Question: What jurisdiction, city, or county is the document associated with?
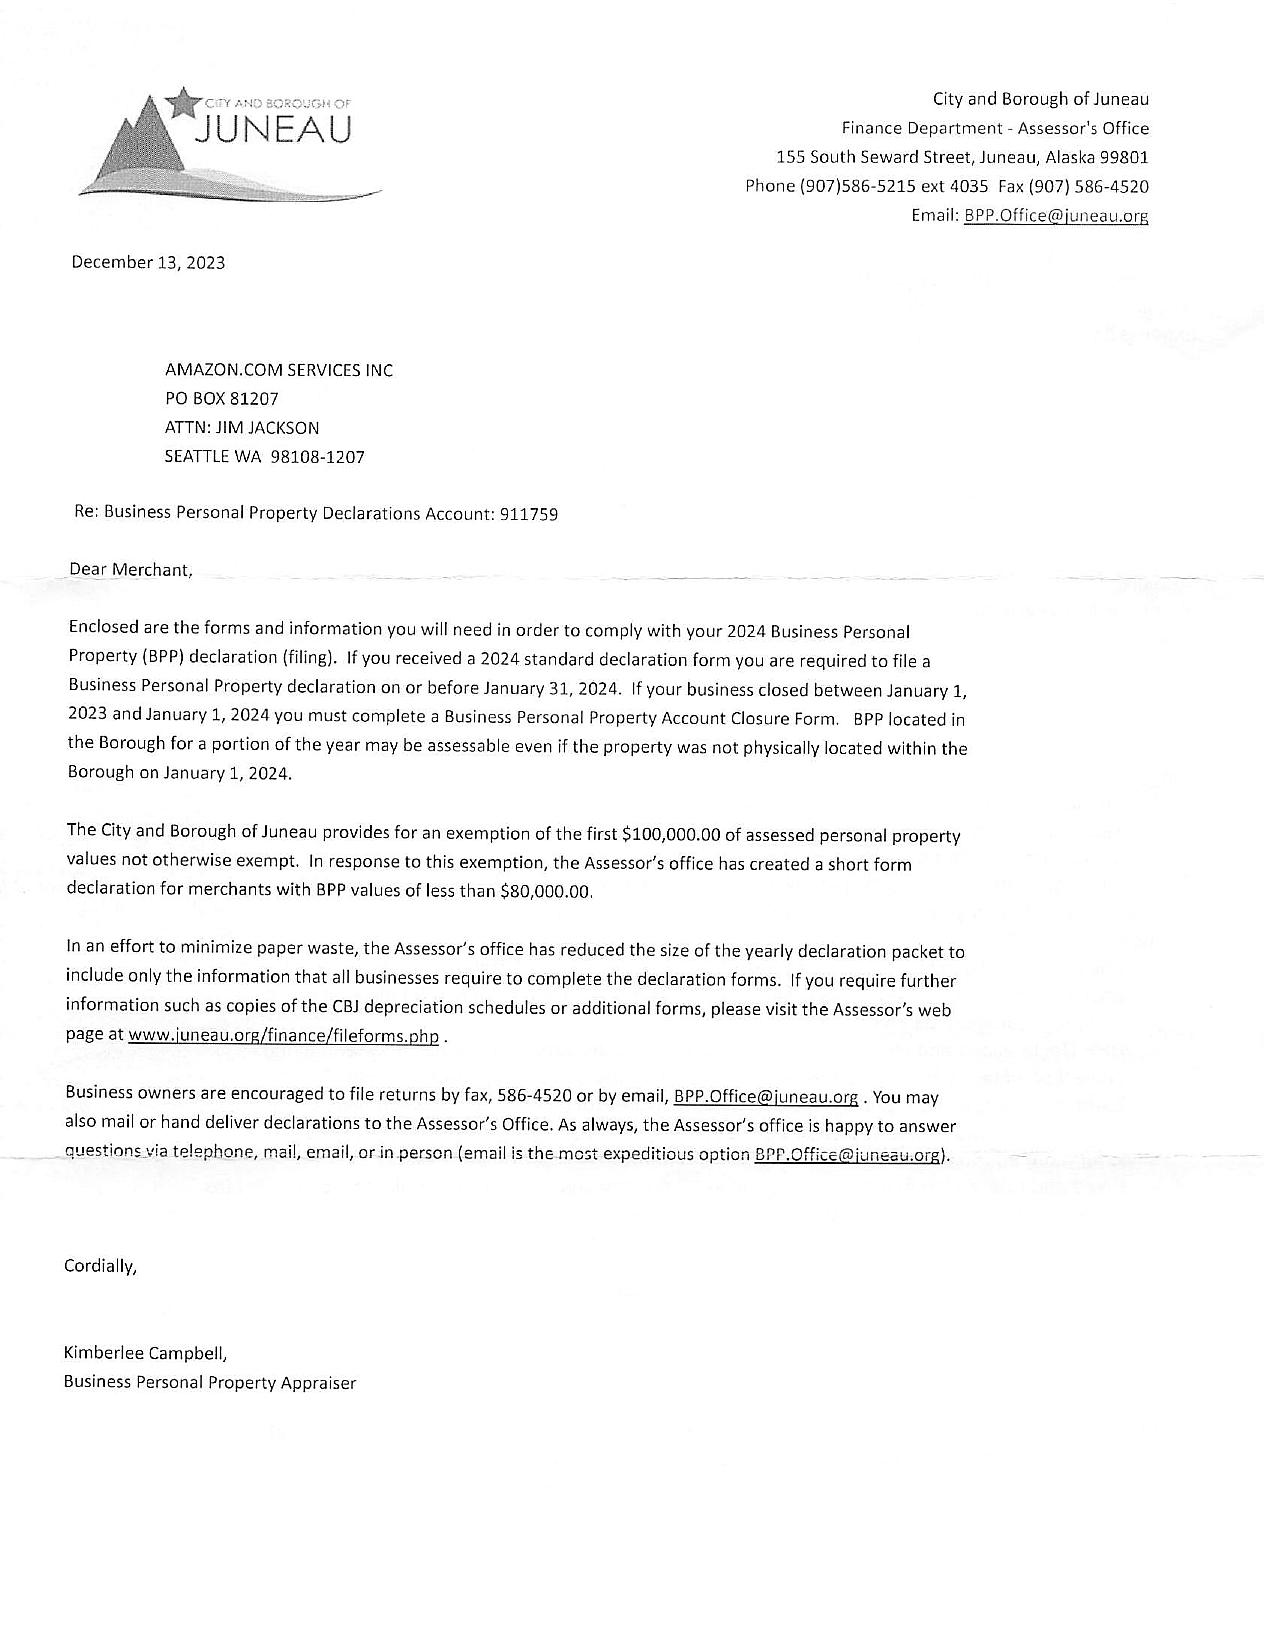
Answer: "City and Borough of Juneau"